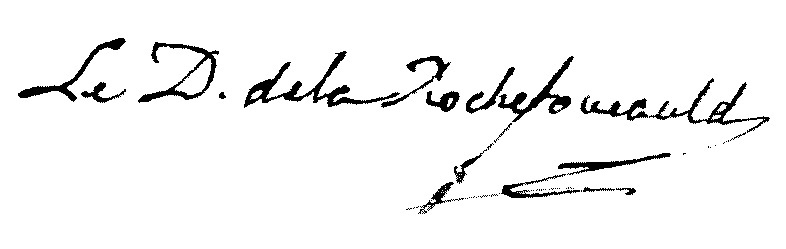
Signature of: louis alexandre de la rochefoucauld d enville